Question: What is the name of the tenant mentioned in the document?
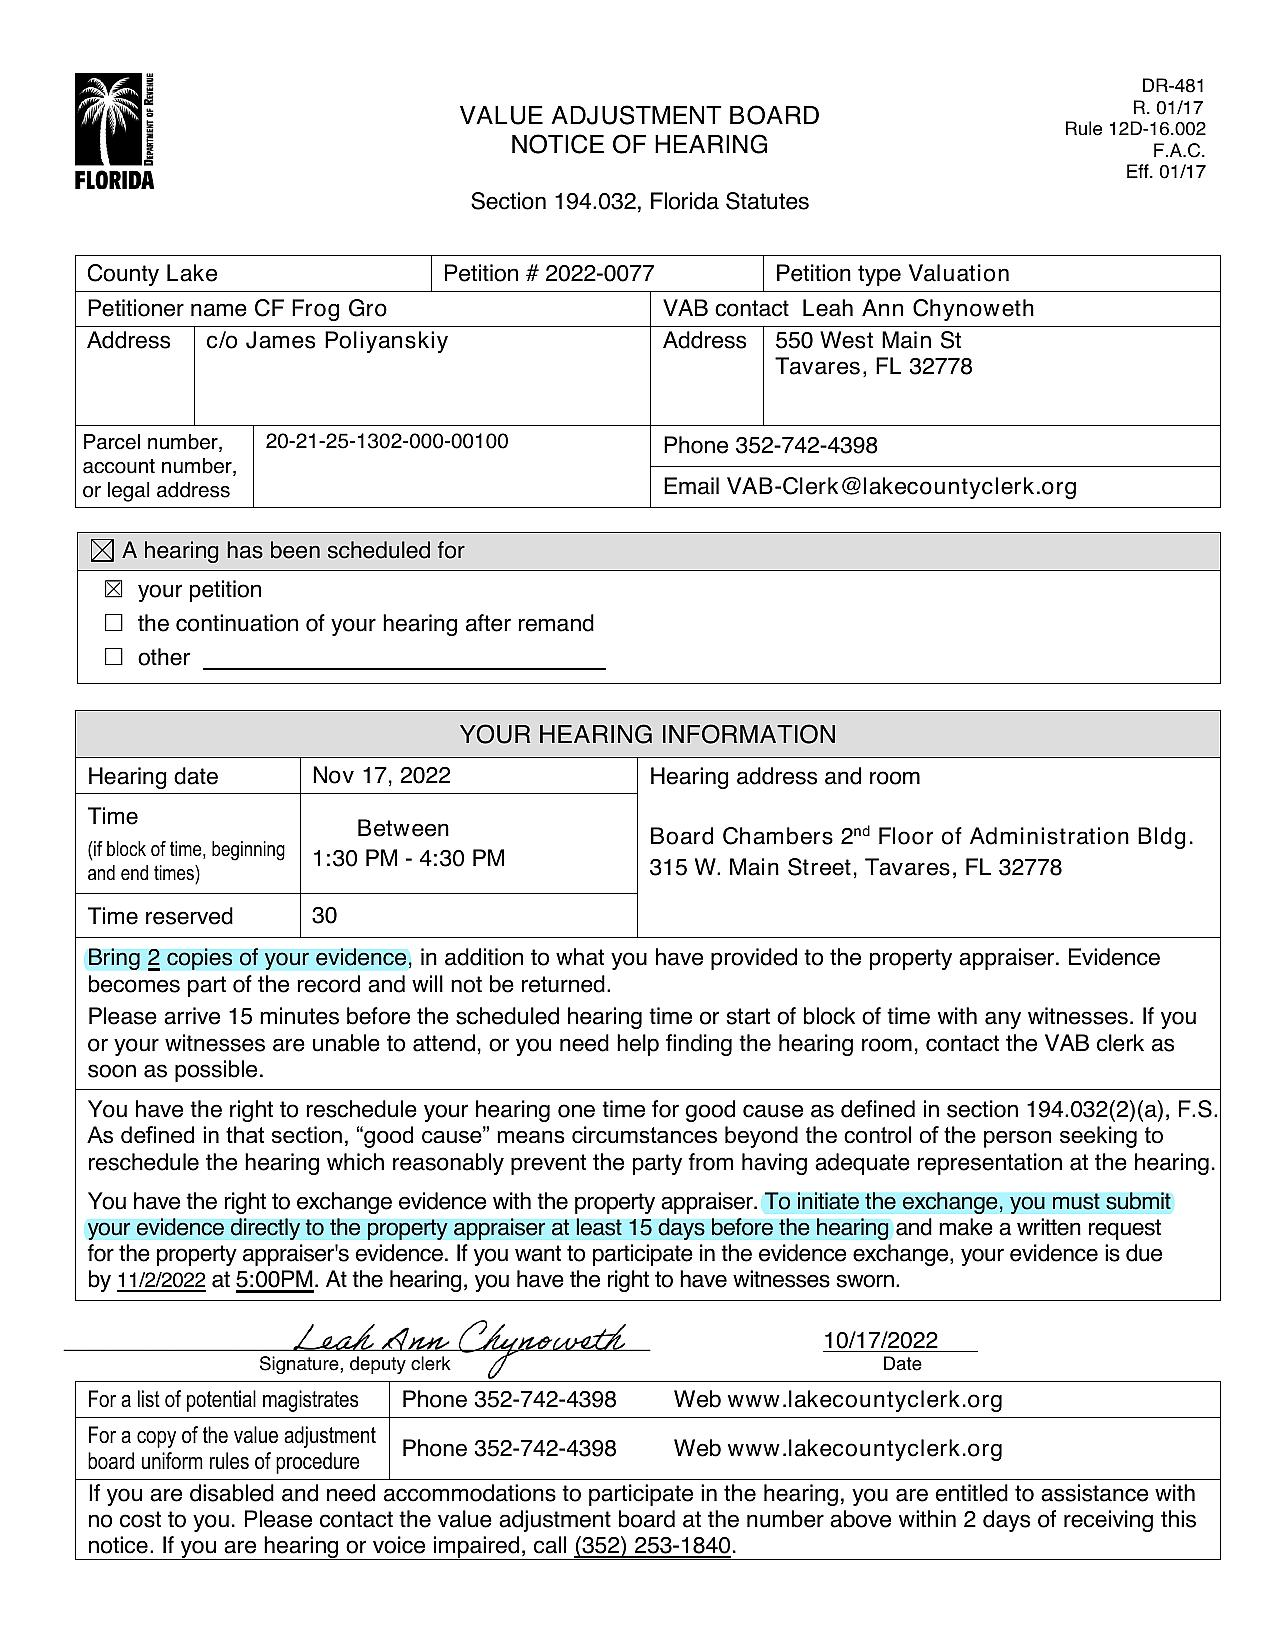
Answer: "CF Frog Gro"